Question: What appears to be the issue?
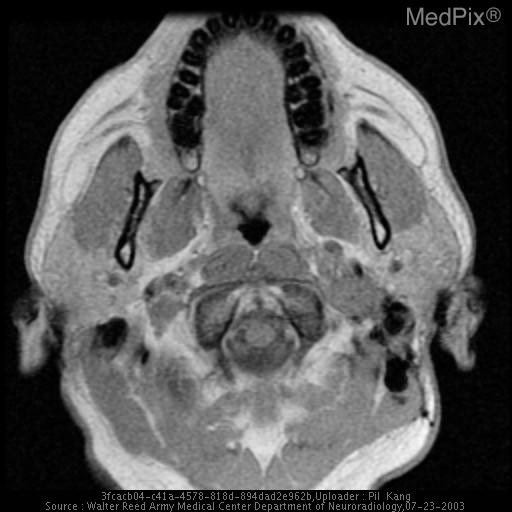
Answer: The findings suggest Multiple MR sequences of the neck demonstrate a lobulated mass at the prior surgical site with intermediate T1 signal, high T2 signal, and enhancement.  Is this recurrence or changes induced by surgery and/or radiation?

Coregistered SPECT/CT images after the administration of In-111-octreotide demonstrates a focus of increased radiotracer uptake at the left neck corresponding to the area in question demonstrated on MR.  This is a recurrence of patient's known paraganglioma.. Multiple MR sequences demonstrate a mass-like area at the left suprahyoid neck known to be the patient's prior surgical site for removal of a paraganglioma, demonstrating intermediate T1 signal, high T2 signal, and enhancement.  Is this recurrence or surgical and/or radiation-induced change?. The patient might have a history of Patient with prior history of left paraganglioma at the carotid bifurcation, with recent MR suggestive of recurrence..